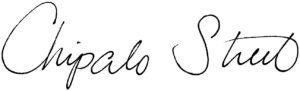
Signature of: chipalo street